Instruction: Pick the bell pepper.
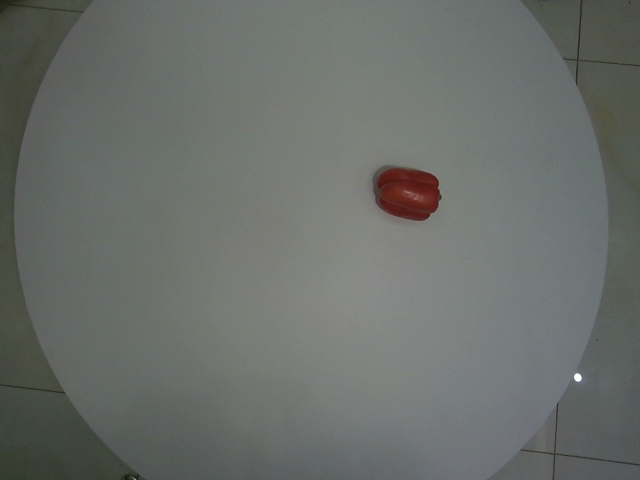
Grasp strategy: vertical